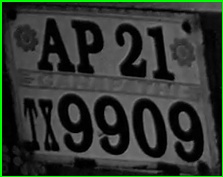
License plate number: AP 21TX 9909